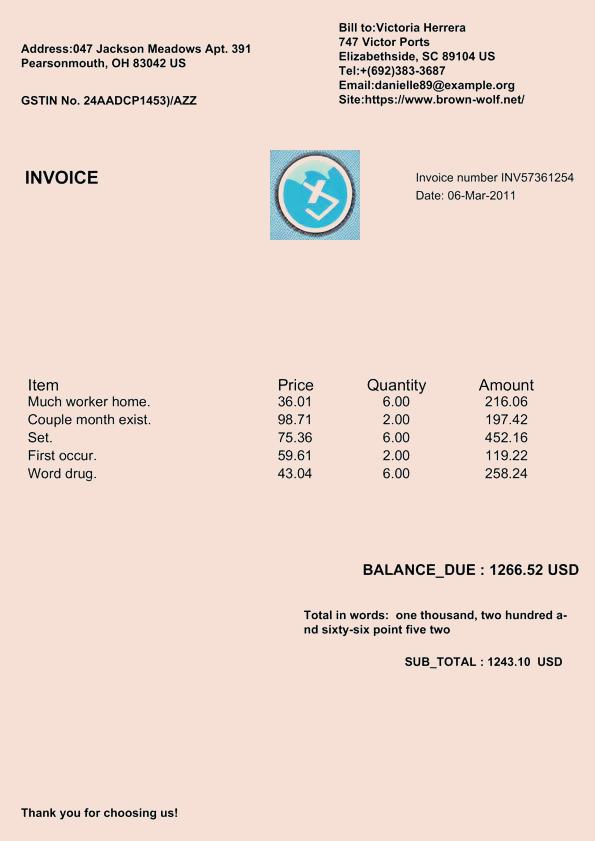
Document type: Invoice